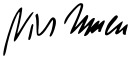
Signature of: niels annen